Question: What jurisdiction, city, or county is the document associated with?
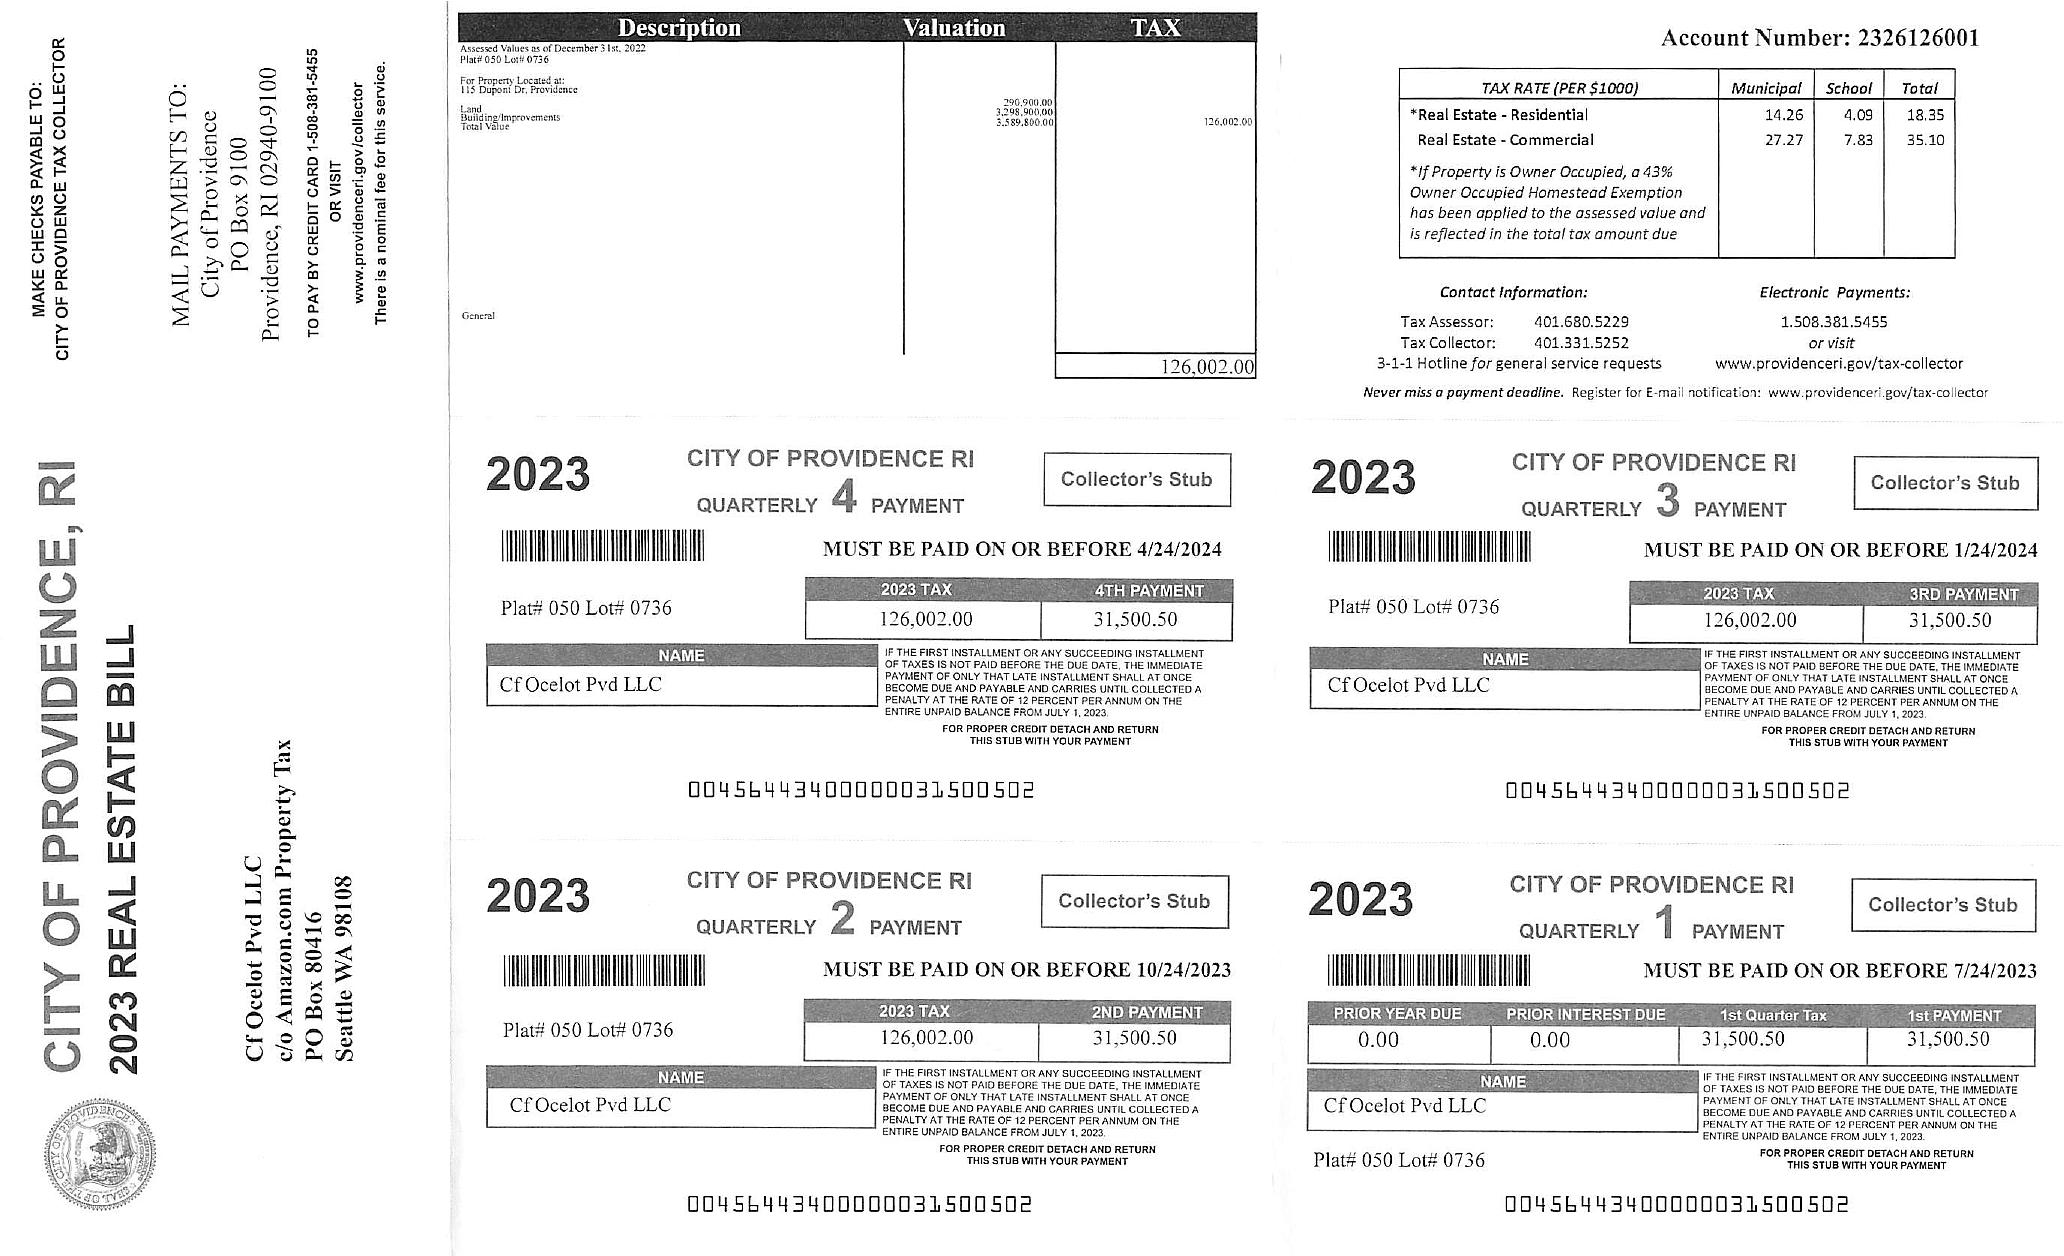
Answer: "City of Providence"